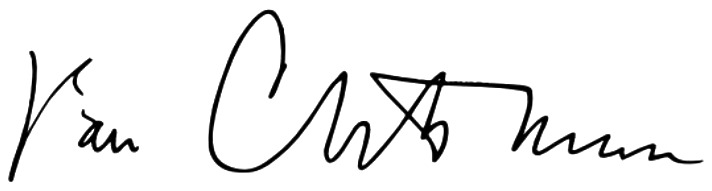
Signature of: van cliburn